Question: What could the diagnosis suggest?
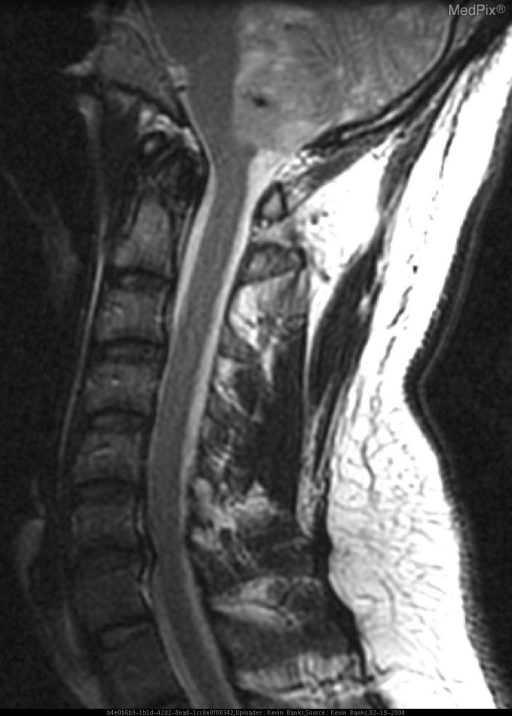
Answer: The possible diagnosis includes Ependymoma
Choroid Plexus Tumor
PNET
Metastasis.